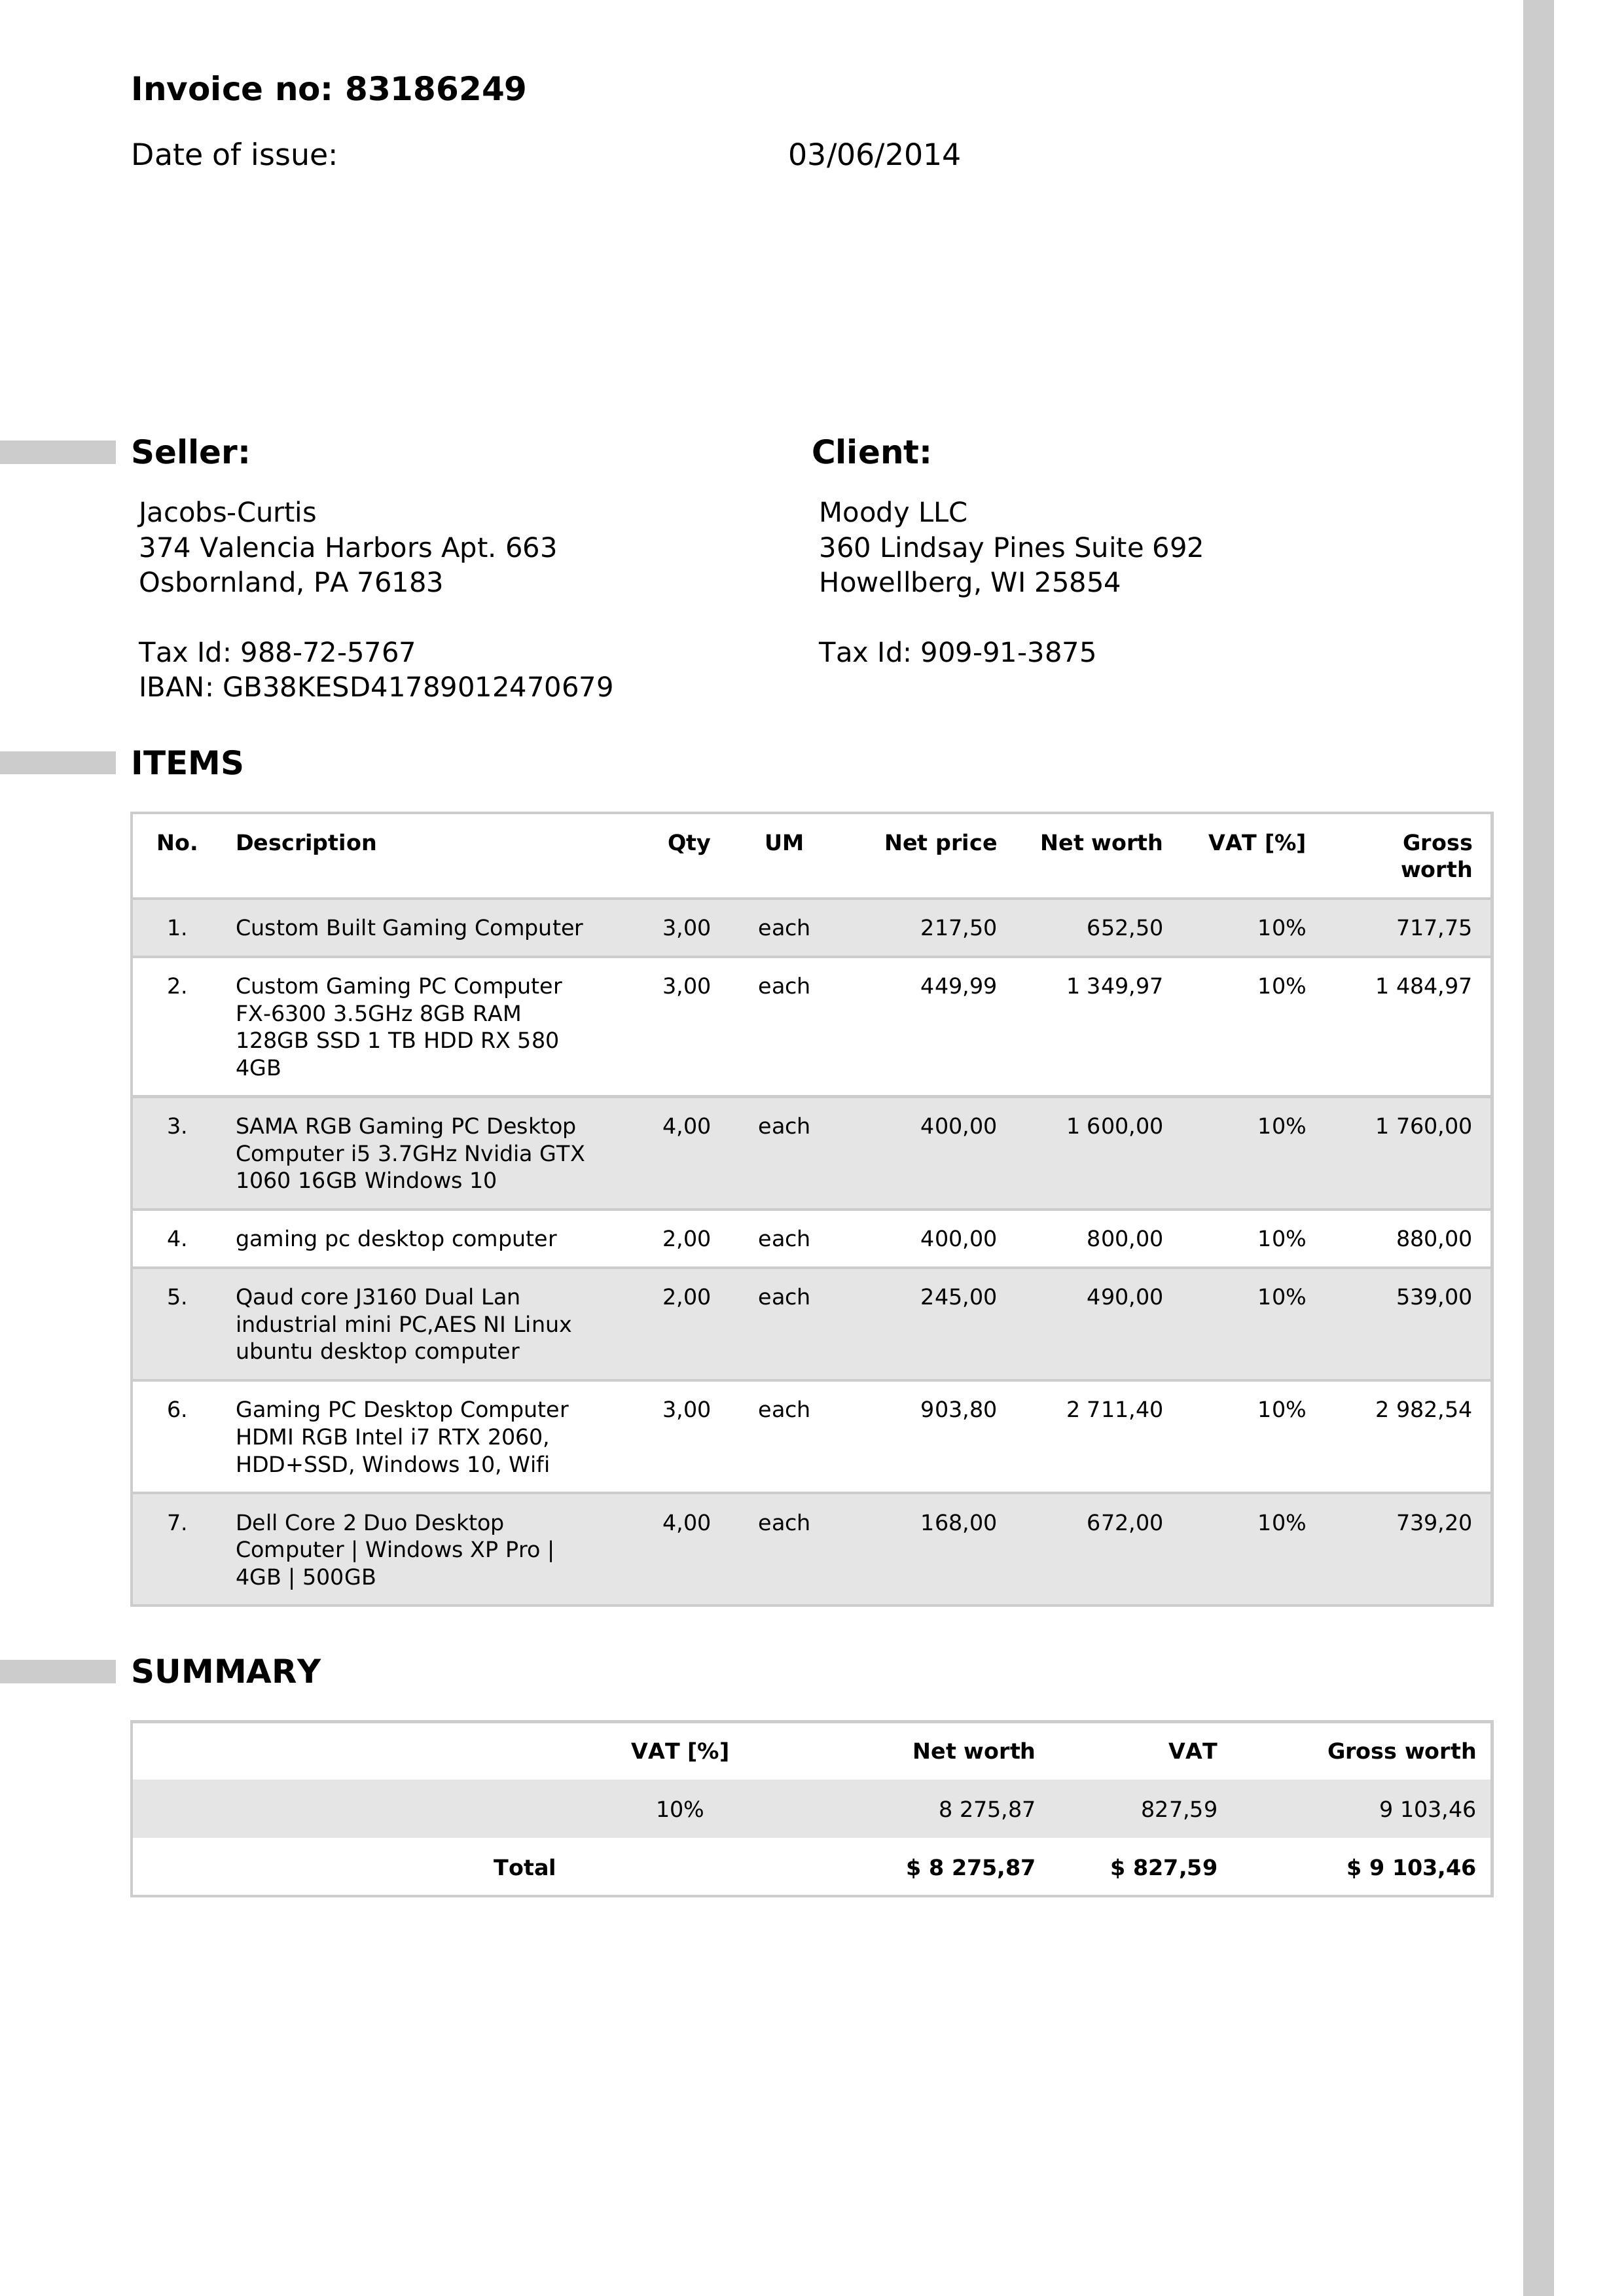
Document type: Invoice